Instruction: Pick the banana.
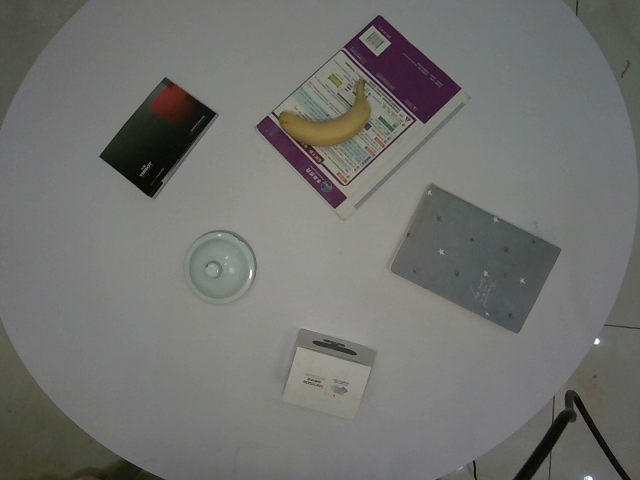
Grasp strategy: vertical